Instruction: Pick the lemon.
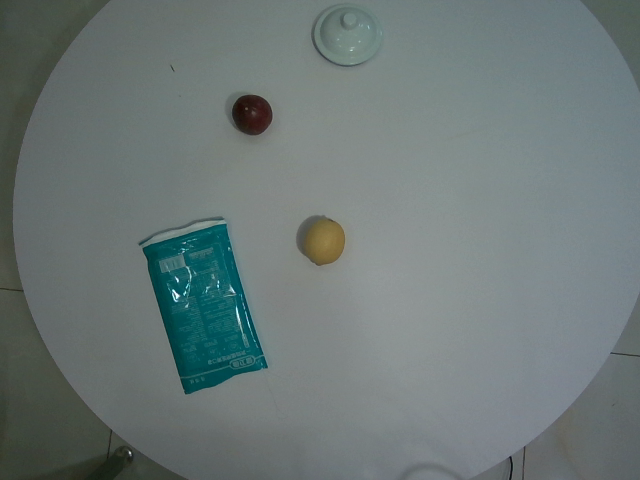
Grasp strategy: vertical